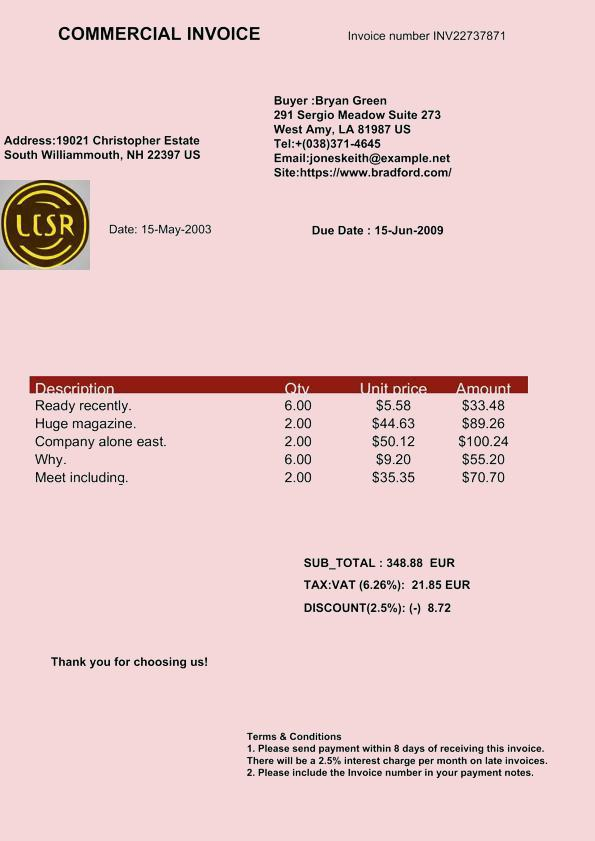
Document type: Invoice